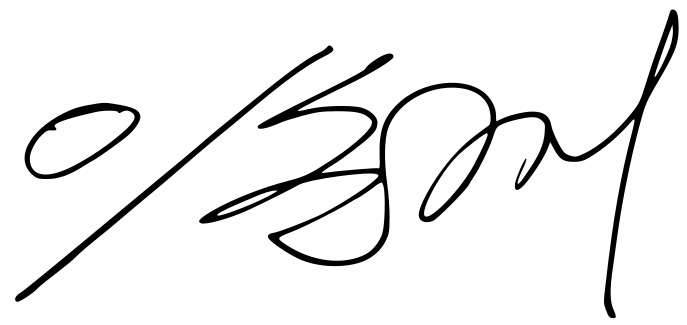
Signature of: lee soon jae